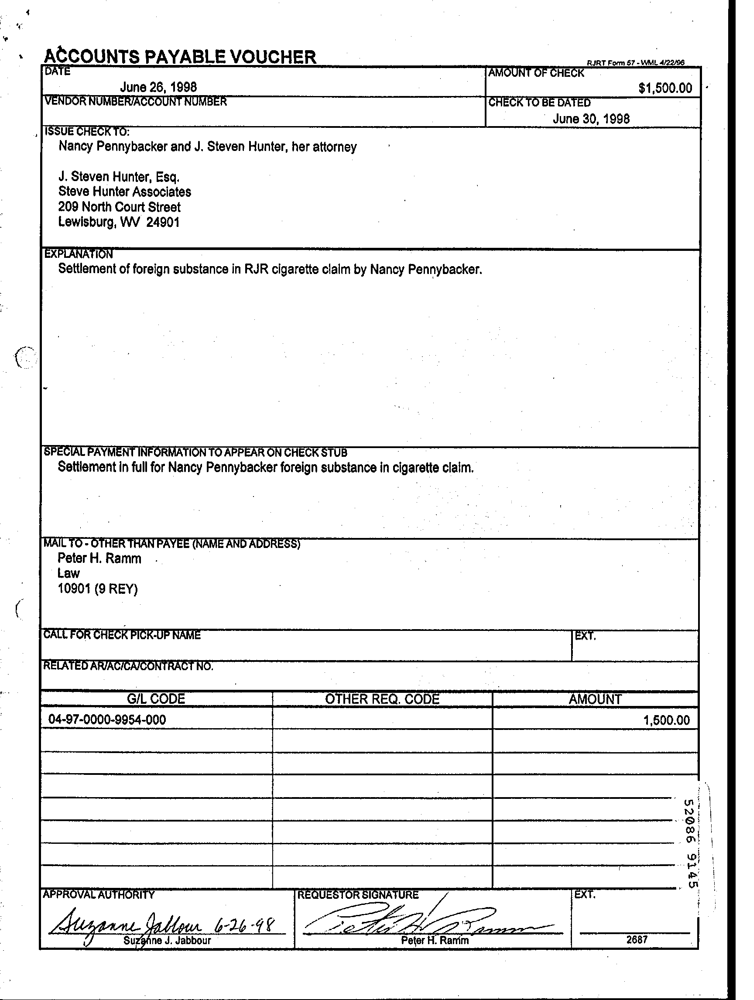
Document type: Invoice